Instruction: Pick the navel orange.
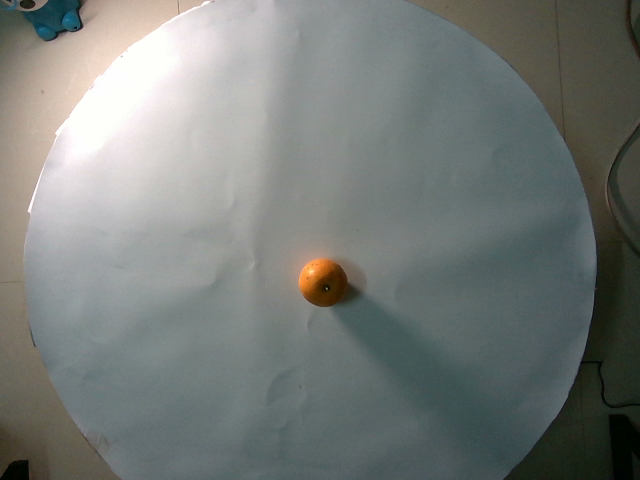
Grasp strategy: vertical